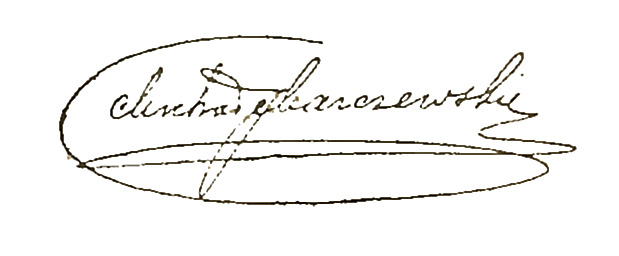
Signature of: michał marczewski